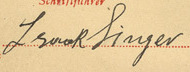
Signature of: isaac bashevis singer